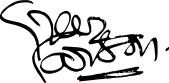
Signature of: greer garson